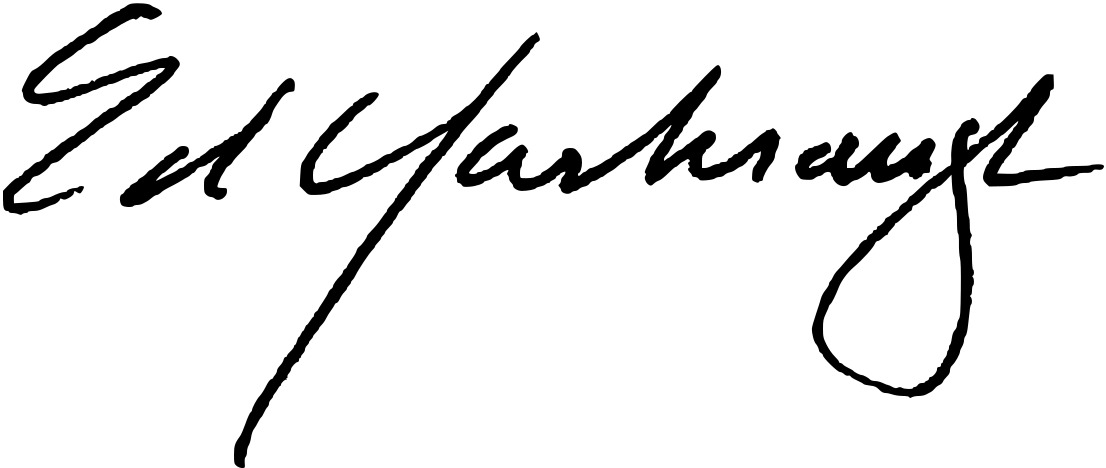
Signature of: ed yarbrough